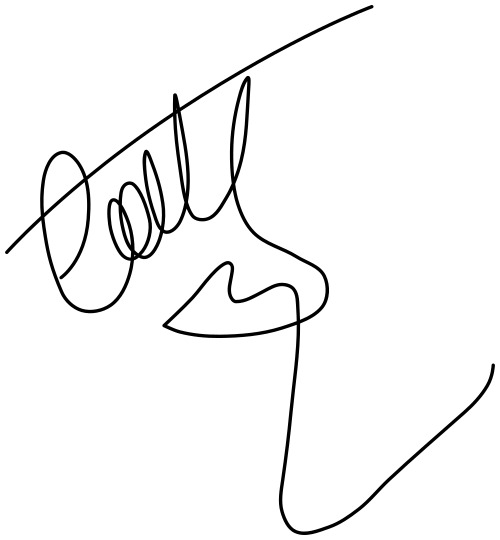
Signature of: cathy barriga